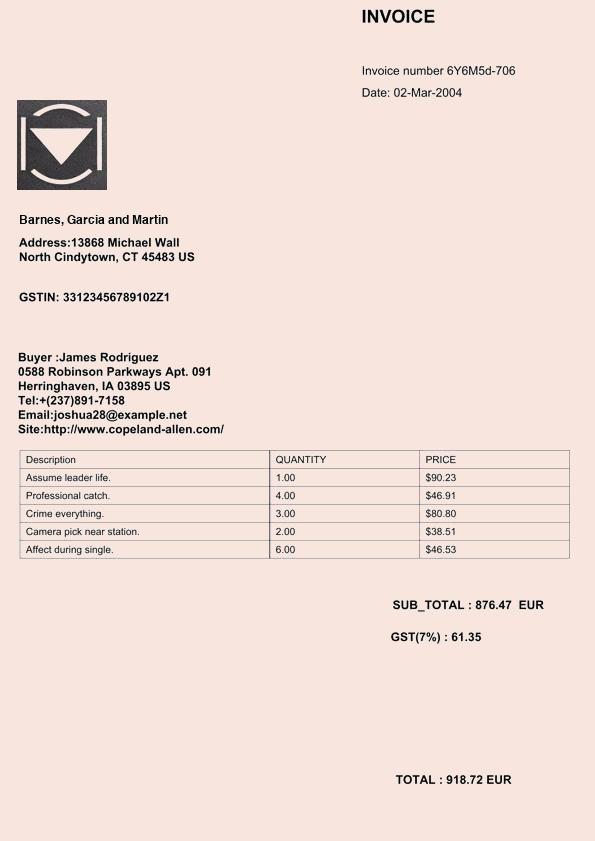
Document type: Invoice